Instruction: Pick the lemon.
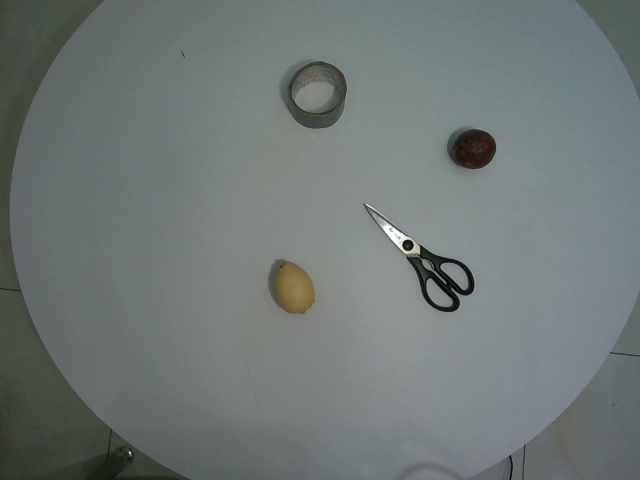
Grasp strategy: vertical